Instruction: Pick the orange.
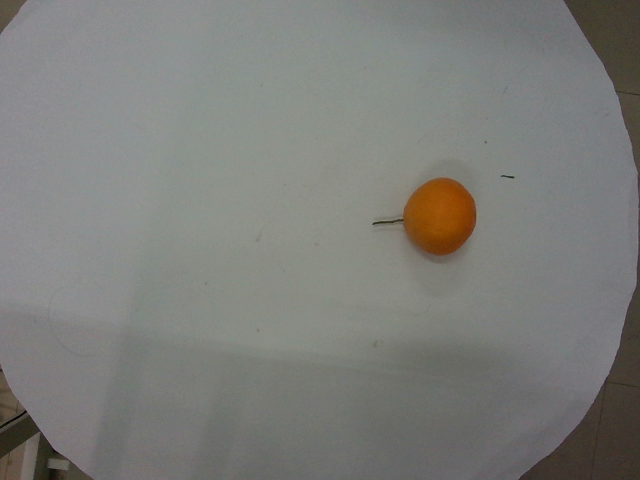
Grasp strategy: vertical